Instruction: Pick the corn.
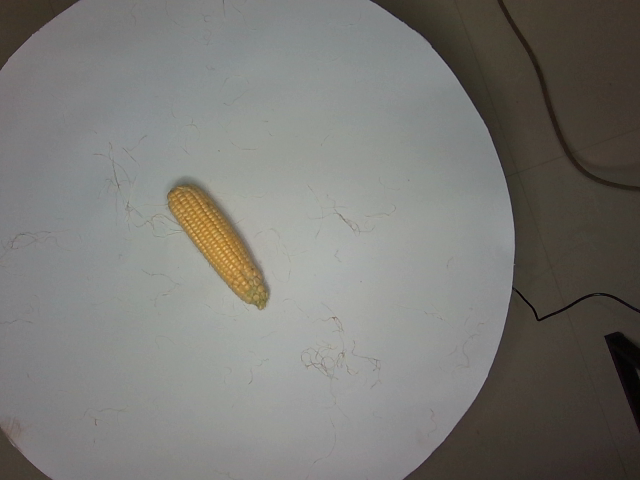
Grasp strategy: vertical